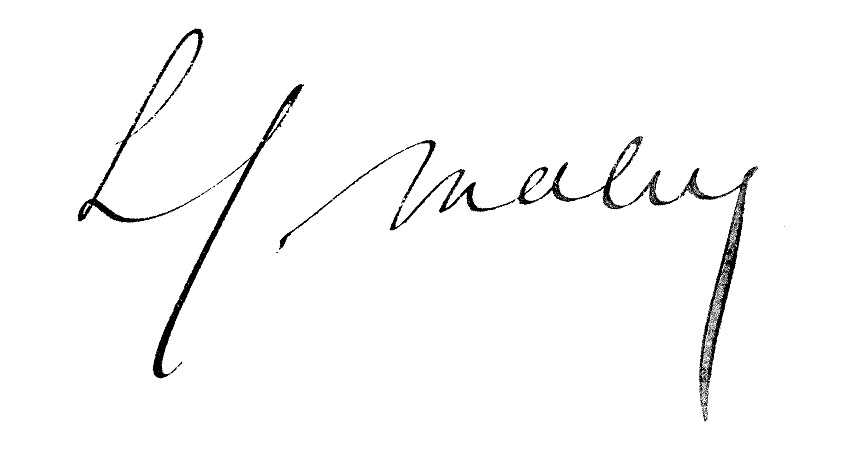
Signature of: louis malvy